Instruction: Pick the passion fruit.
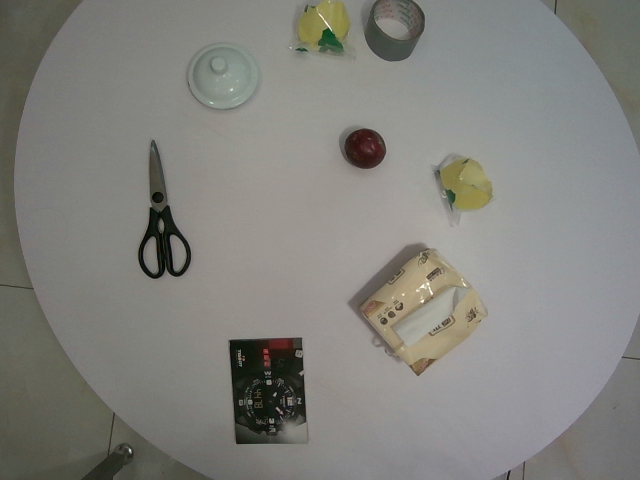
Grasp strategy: vertical